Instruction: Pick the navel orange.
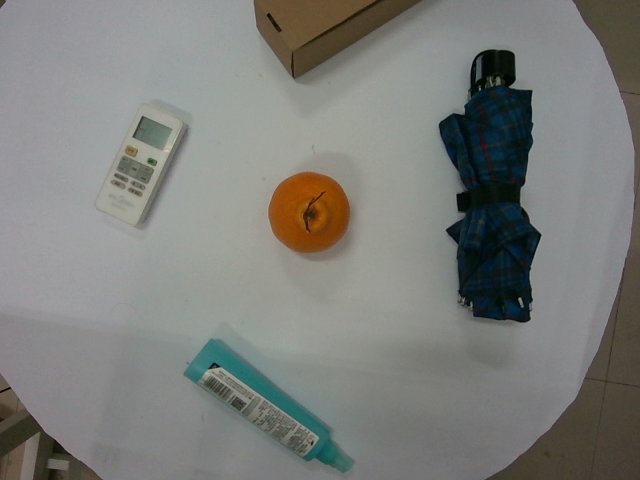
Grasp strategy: vertical